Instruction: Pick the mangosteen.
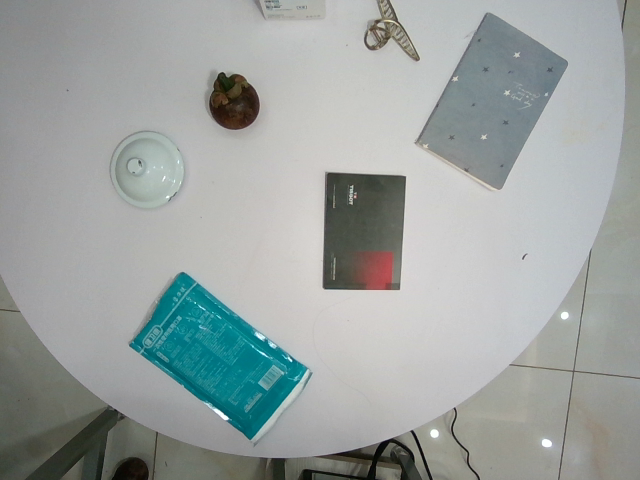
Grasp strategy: vertical